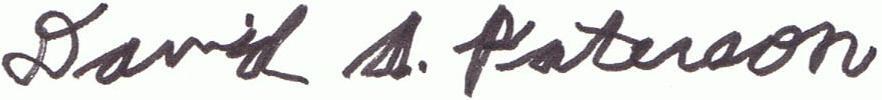
Signature of: david paterson